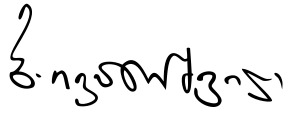
Signature of: bidzina ivanishvili